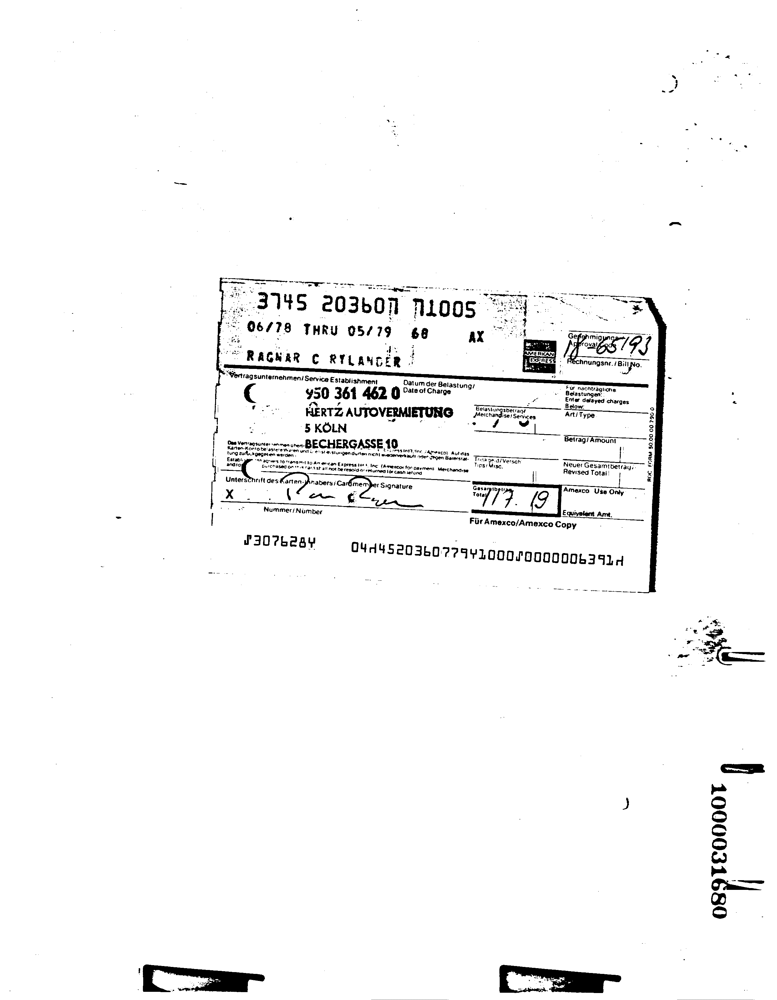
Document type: Invoice